Extract the amount written in words, the amount in digits, the name of the payee, the date on the cheque, and the bank's name from the image.
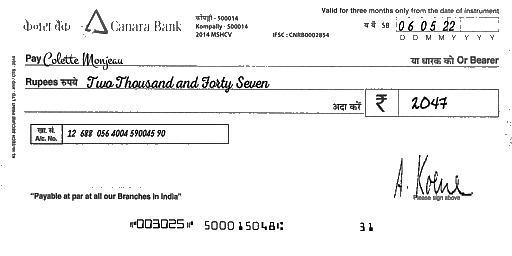
amt_in_words: Two Thousand and Forty Seven
amt_in_figures: 2047
payee_name: Colette Monjeau
bank_name: Canara Bank
cheque_date: 06/05/22